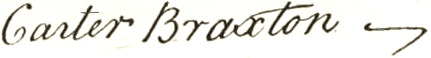
Signature of: carter braxton